Patient: Female, age 73
A 73-year-old woman visited a local doctor complaining of persistent dry cough for three months. Chest computed tomography (CT) showed consolidation in the right lower lobe. She was considered to have bacterial pneumonia and received treatment with garenoxacin for one week, but her symptoms did not improve. Then, she was referred to our institution where she was diagnosed as having diabetes mellitus at 73 years old and received treatment with sitagliptin 50 mg/day. She had no history of smoking or dust exposure.
Her vital signs on the first visit included a heart rate of 73 beats/min, blood pressure of 110/63 mmHg, and body temperature of 35.9  C. Chest auscultation revealed fine crackles. She had no signs or symptoms of edema, arthritis, skin lesions characteristic of DM, myalgia, muscle tenderness, or muscle weakness.
Arterial blood gas analysis under ambient air showed a pH of 7.423, partial pressure of carbon dioxide of 39.7 mmHg, and partial pressure of oxygen (PaO2) of 74.3 mmHg. Laboratory findings were as follows: white blood cell count, 6300/mm3; neutrophils, 4300/mm3; eosinophils, 200/mm3; basophils, 0/mm3; monocytes, 400/mm3; lymphocytes, 1300/mm3; hemoglobin, 11.9 g/dL; platelet count, 26.3 x 104/mm3; serum total protein, 7.3 g/dL; albumin, 4.0 g/dL; normal liver transaminase; lactate dehydrogenase, 207 IU/L; creatine kinase, 72 U/L; creatinine, 0.68 mg/dL; C-reactive protein, 0.26 mg/dL; ferritin, 471 ng/mL; Krebs von den Lungen-6 (KL-6), 609 U/mL; surfactant protein-D, 42.0 ng/mL; and brain natriuretic peptide, 7.9 pg/mL. Her anti-nuclear antibody titer was x 40 with a homogeneous pattern. Rheumatoid factor, anti-cyclic citrullinated peptide antibody, anti-aminoacyl tRNA synthetase antibody, anti-Sjogren's-syndrome-related antigen A antibody, proteinase 3-anti-neutrophil cytoplasmic autoantibody (ANCA), and myeloperoxidase ANCA were all negative, as were beta-D glucan, Cryptococcus antigen, and interferon gamma release assay (QuantiFERON ). Pulmonary function testing showed obstructive respiratory dysfunction (Table 1). Chest radiography showed consolidation in the right lower lung field (Fig. 1). Chest high-resolution CT (HRCT) showed subpleural consolidation with volume reduction in the right lower lobe and localized ground-glass opacity in the left lower lobe (Fig. 2A). Bronchoalveolar lavage (BAL) obtained from the right B8b had a total cell count of 1.7 x 105 cells/mL (macrophages, 45.0%; lymphocytes, 48.1%; neutrophils, 2.3%; and eosinophils, 4.6%). The CD4/CD8 lymphocyte ratio was 2.2. No significant pathogens were cultured from the BAL. Transbronchial lung biopsy (TBLB) of the right B8a was performed, but no alveoli were present in the specimens.
We suspected that she might have cryptogenic organizing pneumonia, invasive mucinous adenocarcinoma, or malignant lymphoma. We treated her with prednisolone (PSL) 40 mg per day and observed the response to the treatment. Although she received PSL for two weeks, her pulmonary lesions did not improve (Fig. 2B). We discontinued the PSL and performed TBLB of the right B10, but only a few atypical cells were present in the specimens. Two months after discontinuation of the PSL, chest HRCT showed slight worsening of the left lower lobe consolidation (Fig. 2C). A SLB of the right upper lobe was performed to obtain a definitive diagnosis. The specimen showed subpleural perilobular airspace organization and fibrosis, subpleural fibroelastosis, and inflammation in the respiratory bronchioles (Fig. 3). We considered that she had ILD, but we could not specifically diagnose ILD based on these pathological findings. Therefore, we determined that she had unclassifiable idiopathic interstitial pneumonia.
One month after SLB (6 months after the first visit), cracking and hyperkeratosis of the tips and margins of her fingers (mechanic's hand) and erythematous papules on the dorsum of the right proximal interphalangeal joints and distal interphalangeal joints (Gottron's papules) appeared (Fig. 4). Manual muscle testing revealed no weakness of the muscles, and electromyography showed no myogenic changes. Arterial blood gas analysis under ambient air showed a PaO2 of 78.1 mmHg. Her levels of lactate dehydrogenase of 270 U/L, KL-6 of 789 U/mL, surfactant protein-D of 130 ng/mL, ferritin of 477 ng/mL, and C-reactive protein of 1.62 mg/dL were all elevated. The anti-MDA5 antibody index was 665 (normal: <32). Her levels of creatine kinase of 51 U/L, myoglobin of <21 ng/dL, and aldolase of 5.2 IU/L were not elevated. Chest HRCT showed worsening of the bilateral subpleural consolidation and ground-glass opacity (Fig. 5A). On the basis of these findings, we held a multidisciplinary discussion and made a diagnosis of anti-MDA5 antibody-positive CADM associated with ILD. She was then treated with PSL, tacrolimus, and intravenous (IV) cyclophosphamide, and she was administered trimethoprim/sulfamethoxazole as prophylaxis for pneumocystis pneumonia. IV cyclophosphamide was discontinued after two cycles because cytomegalovirus (CMV) infection and invasive pulmonary aspergillosis developed. After the treatment was initiated, her clinical symptoms improved, and her KL-6 and ferritin levels decreased (Fig. 6). Six months after starting the treatment, chest HRCT showed improvement of the consolidation and ground-glass opacity (Fig. 5B and C). Subsequently, the anti-MDA5 antibody index was measured in cryopreserved serum obtained on her first admission, and it proved to be 740.
Keywords: anca, cytoplasmic autoantibody, anti-melanoma differentiation-associated gene 5, bal, bronchoalveolar lavage, cadm, clinically amyopathic dermatomyositis, cmv, cytomegalovirus, ct, computed tomography, clinically amyopathic dermatomyositis, dm, dermatomyositis, hrct, high-resolution computed tomography, ild, interstitial lung disease, ivcy, intravenous cyclophosphamide, interstitial lung disease, kl-6, krebs von den lungen-6, mda5, anti-melanoma differentiation-associated gene 5, psl, prednisolone, pao2, partial pressure of oxygen, rp-ild, rapidly progressive interstitial lung disease, slb, surgical lung biopsy, slowly progressive, surgical lung biopsy, tblb, transbronchial lung biopsy
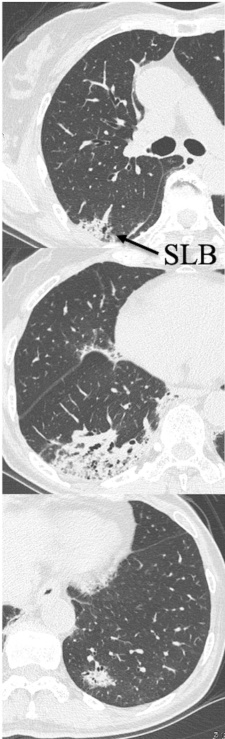
Image caption: Pulmonary findings of chest high-resolution computed tomography. (A) At the initial visit, subpleural consolidation with volume reduction in the right lower lobe and localized ground-glass opacity in the left lower lobe were present.